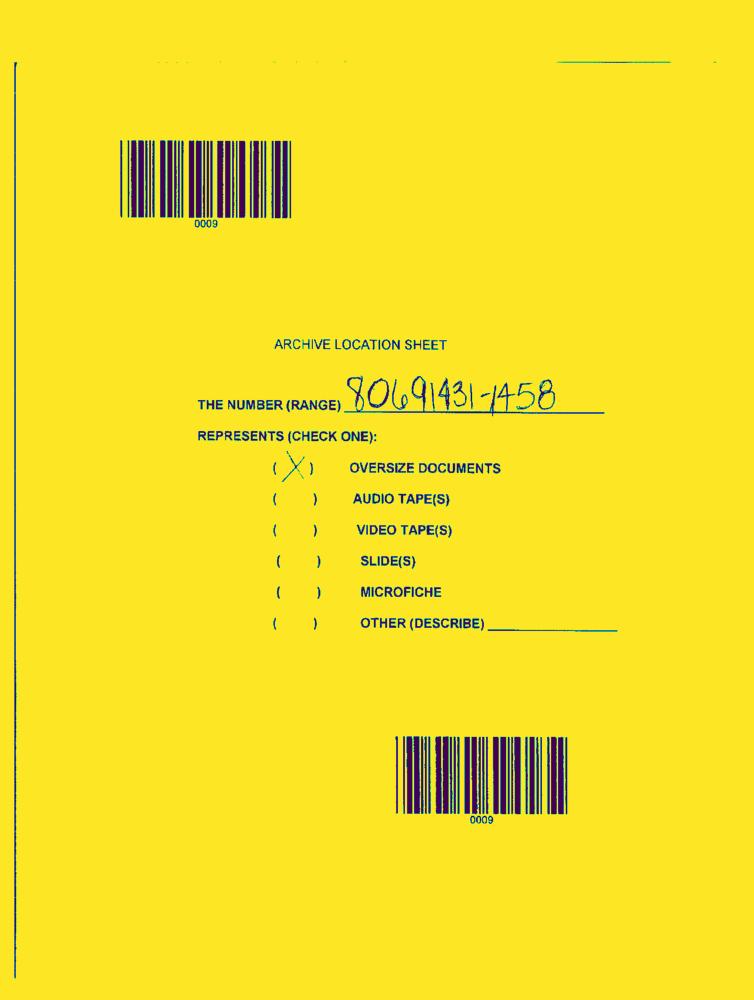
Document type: AD